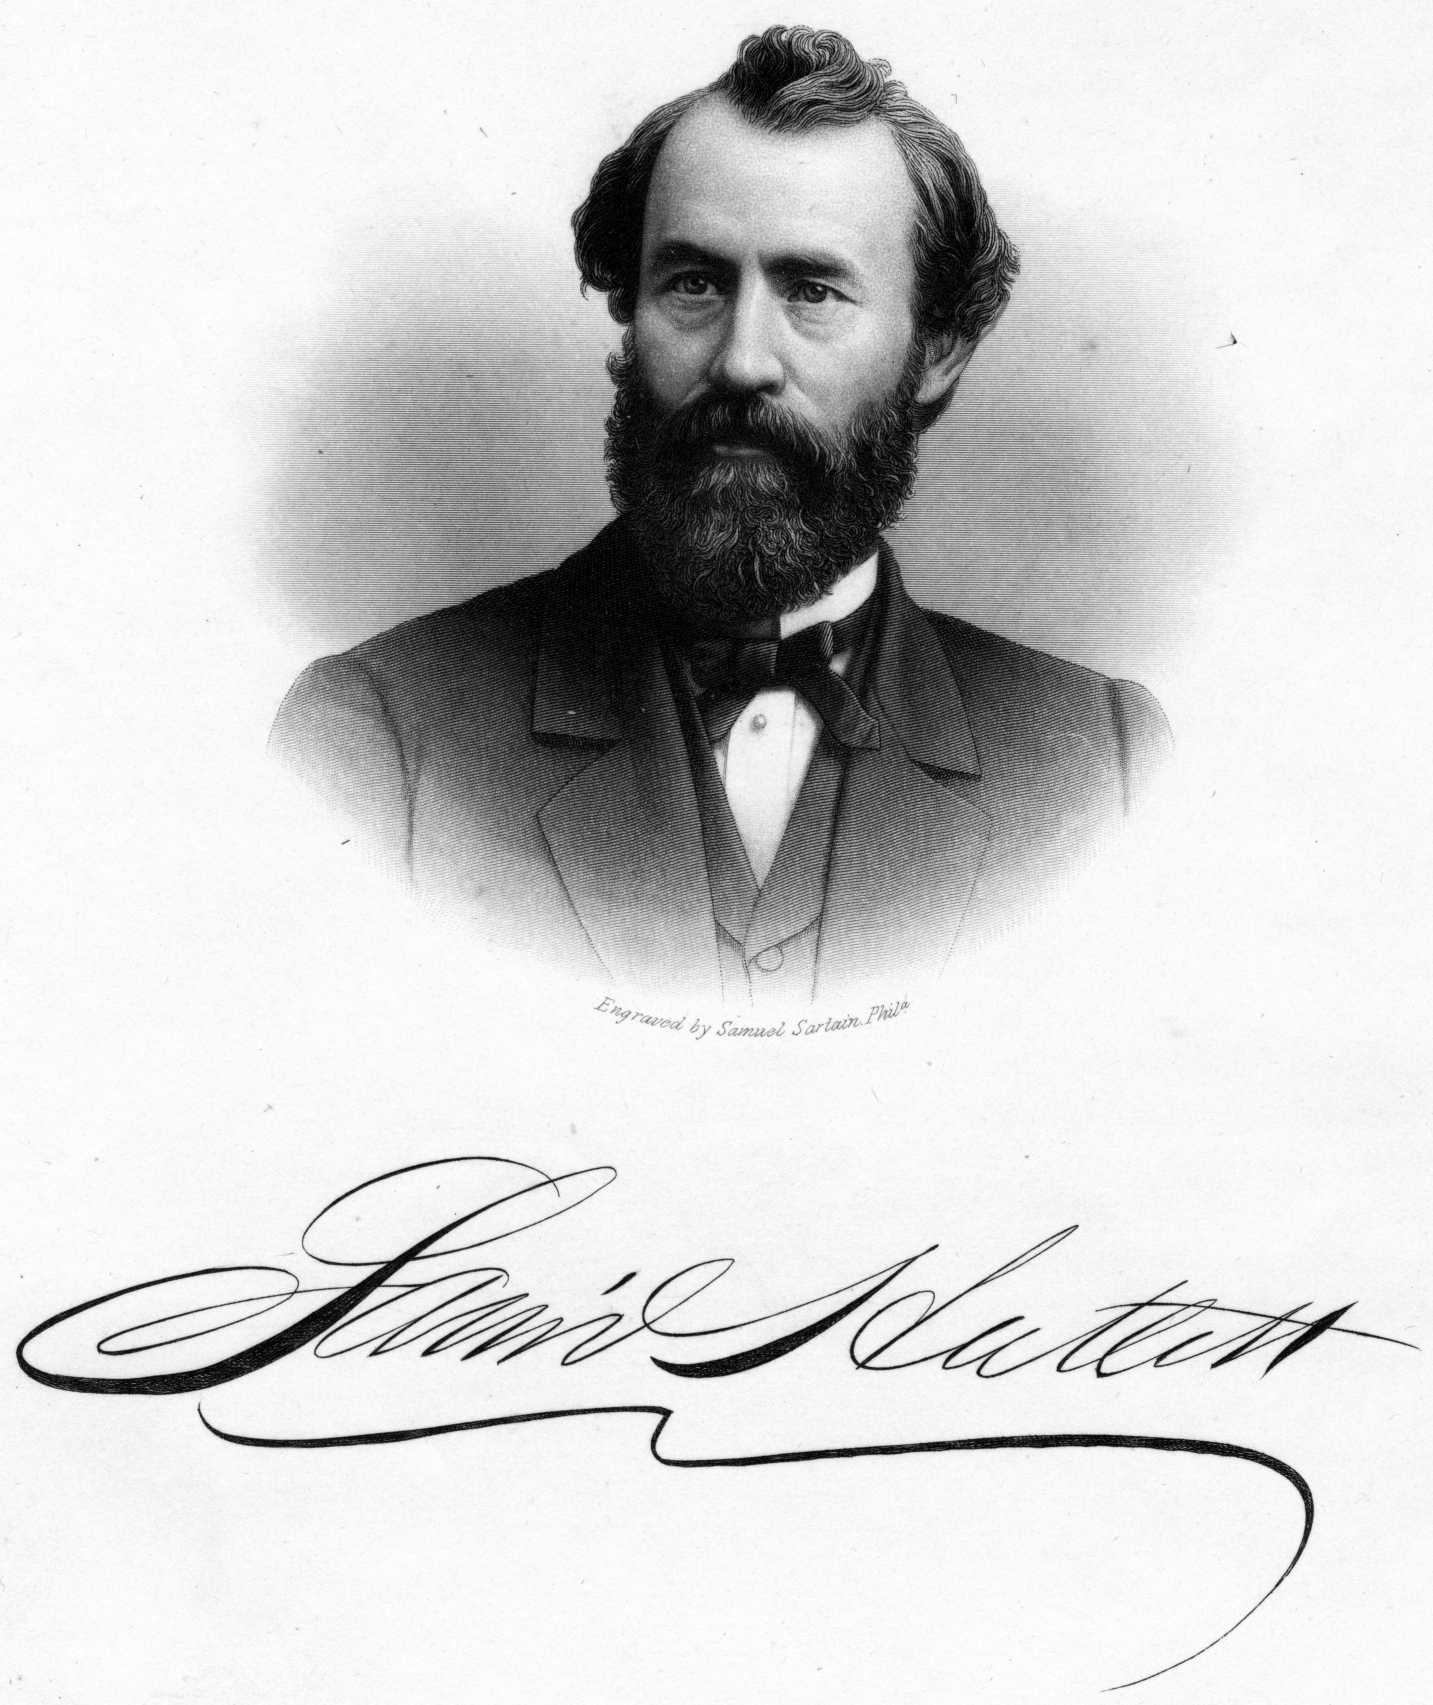
Signature of: samuel hallett